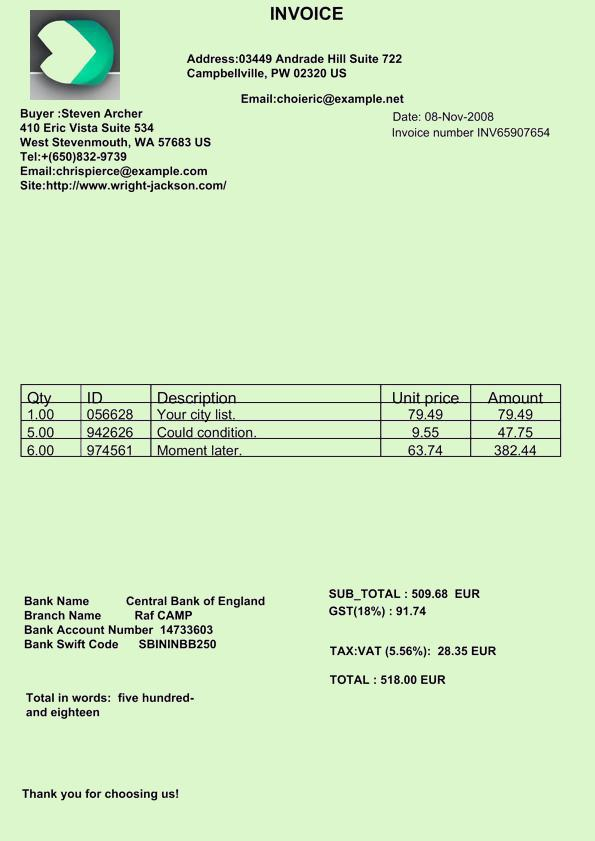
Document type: Invoice